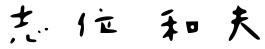
Signature of: kazuo shii